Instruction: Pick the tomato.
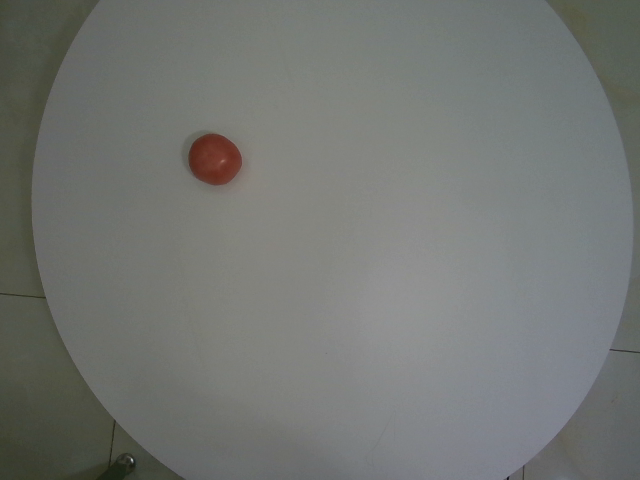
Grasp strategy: vertical